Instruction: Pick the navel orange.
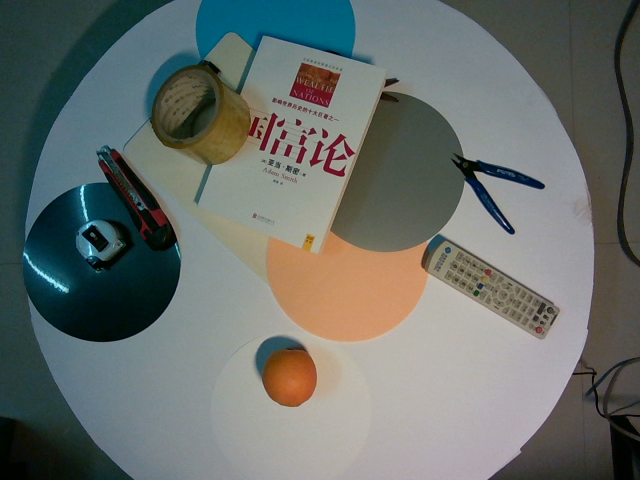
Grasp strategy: vertical